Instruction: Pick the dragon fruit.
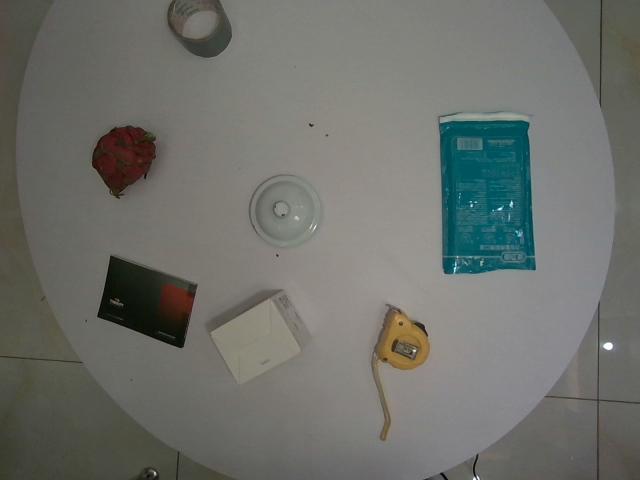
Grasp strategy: vertical